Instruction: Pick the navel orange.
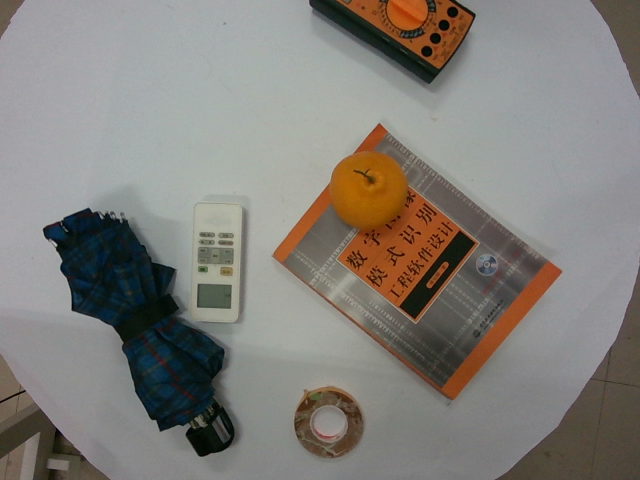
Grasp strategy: vertical